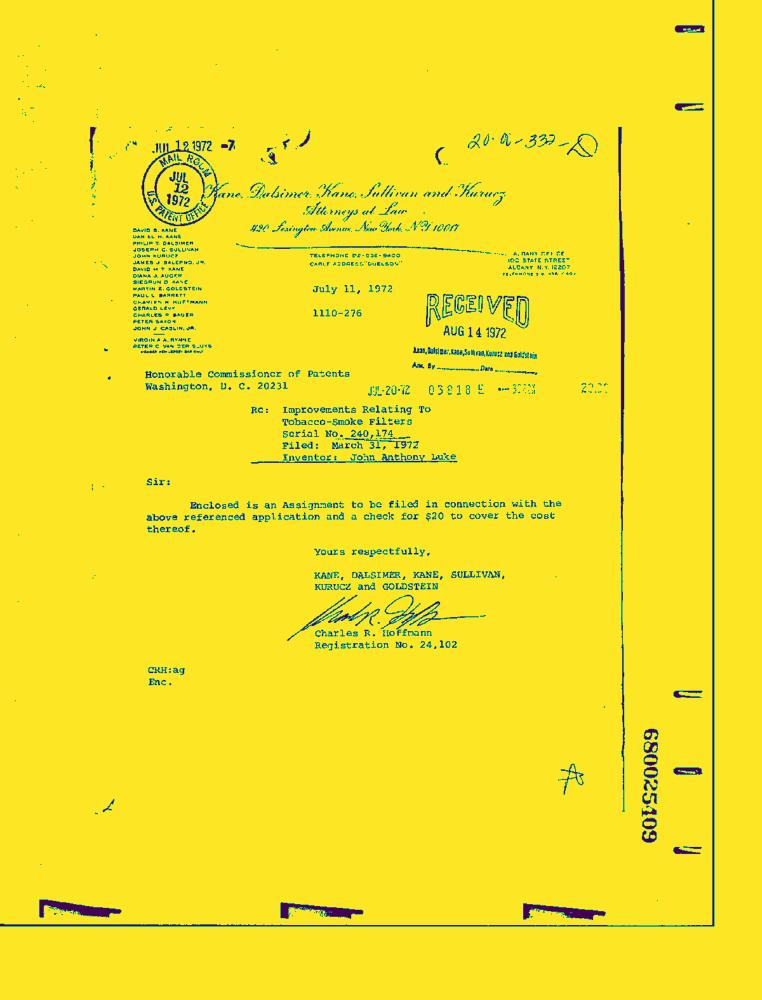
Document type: Letter-Doc